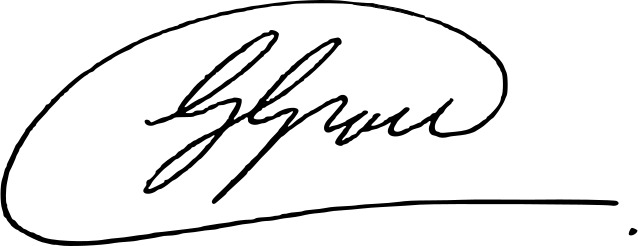
Signature of: grace grace